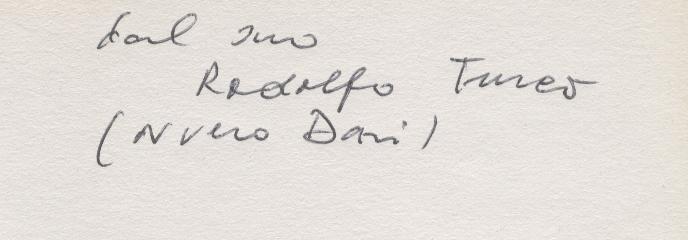
Signature of: rodolfo doni